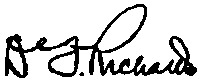
Signature of: deforest richards